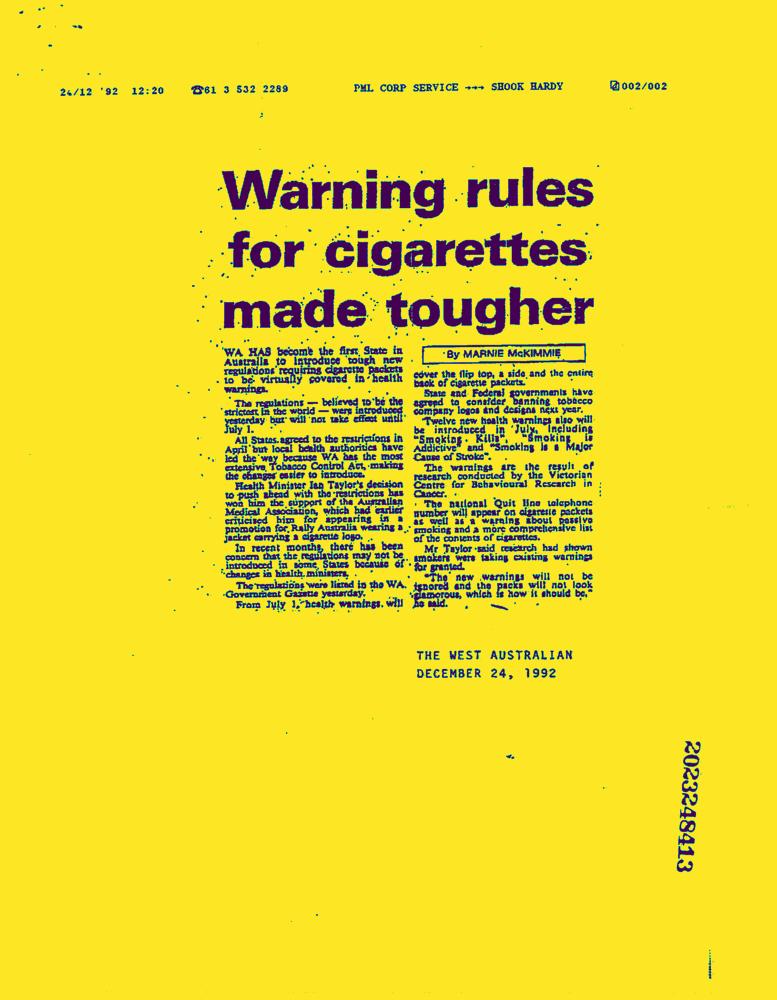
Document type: News-Article